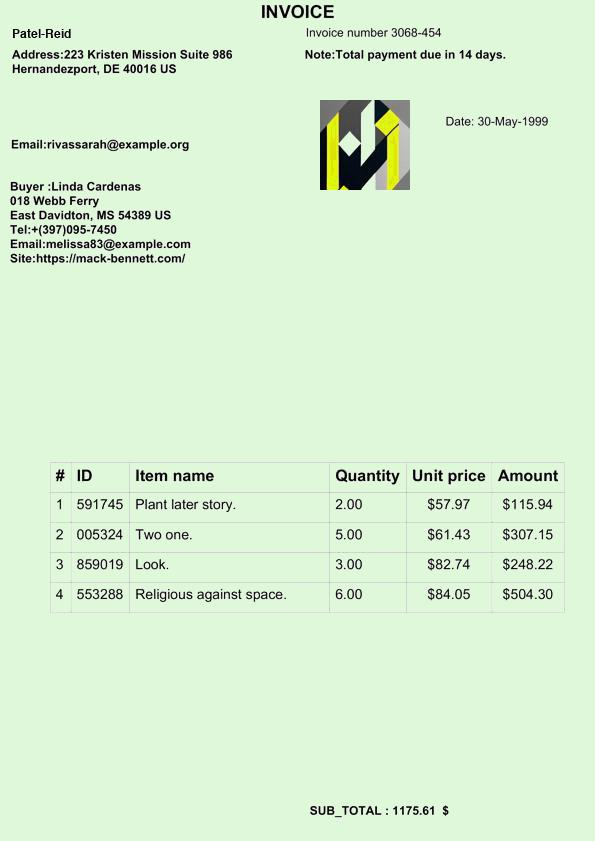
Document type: Invoice